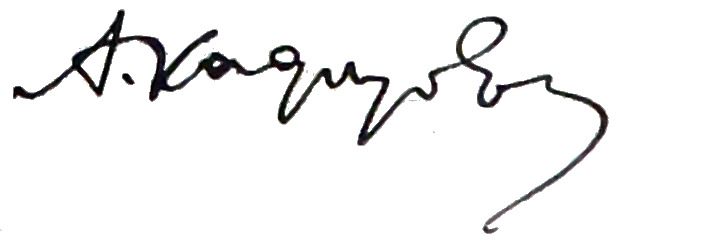
Signature of: arseny kadlubovsky